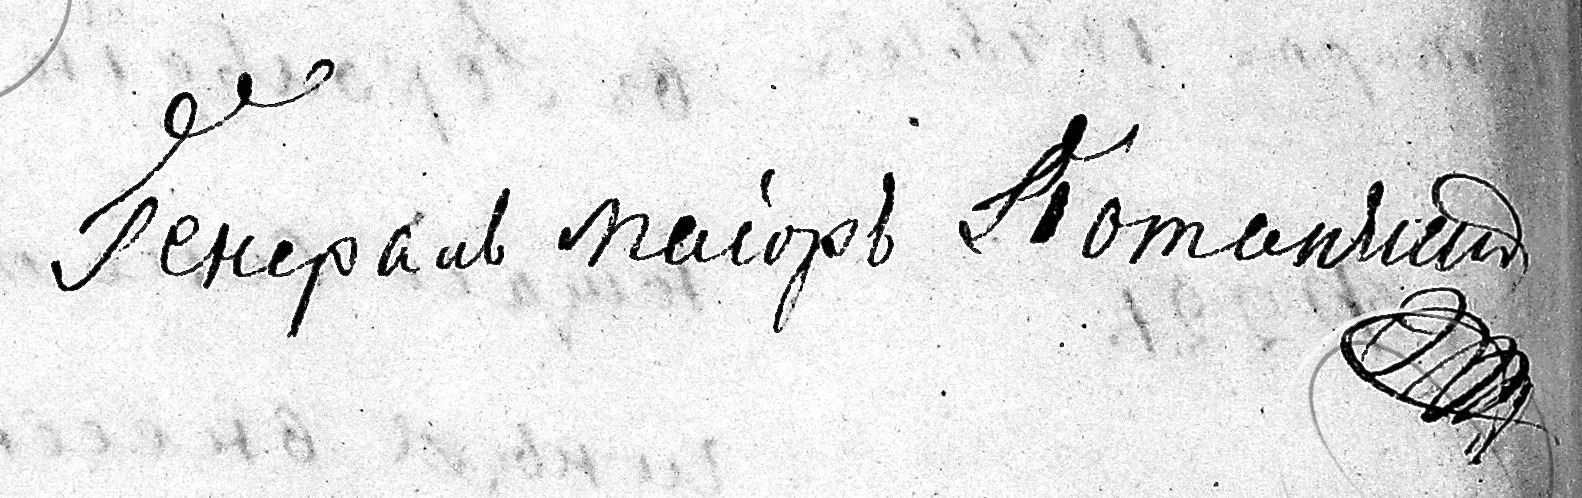
Signature of: q26769554